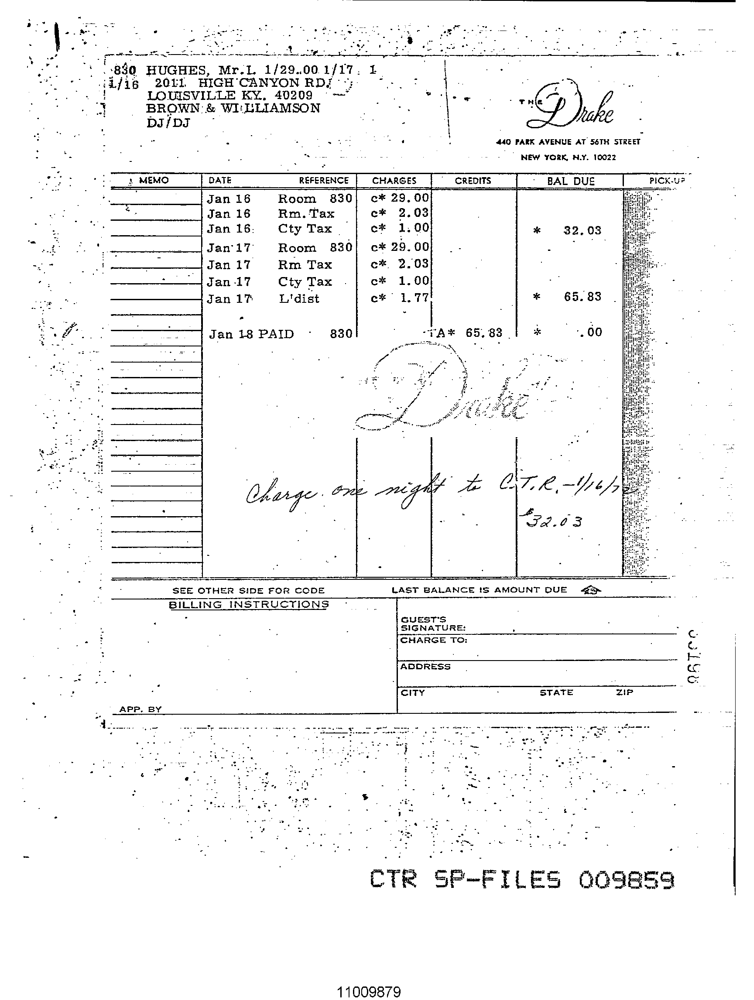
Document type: Invoice